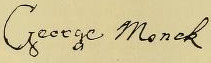
Signature of: george monck 1st duke of albemarle